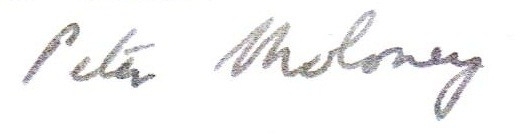
Signature of: peter joseph moloney